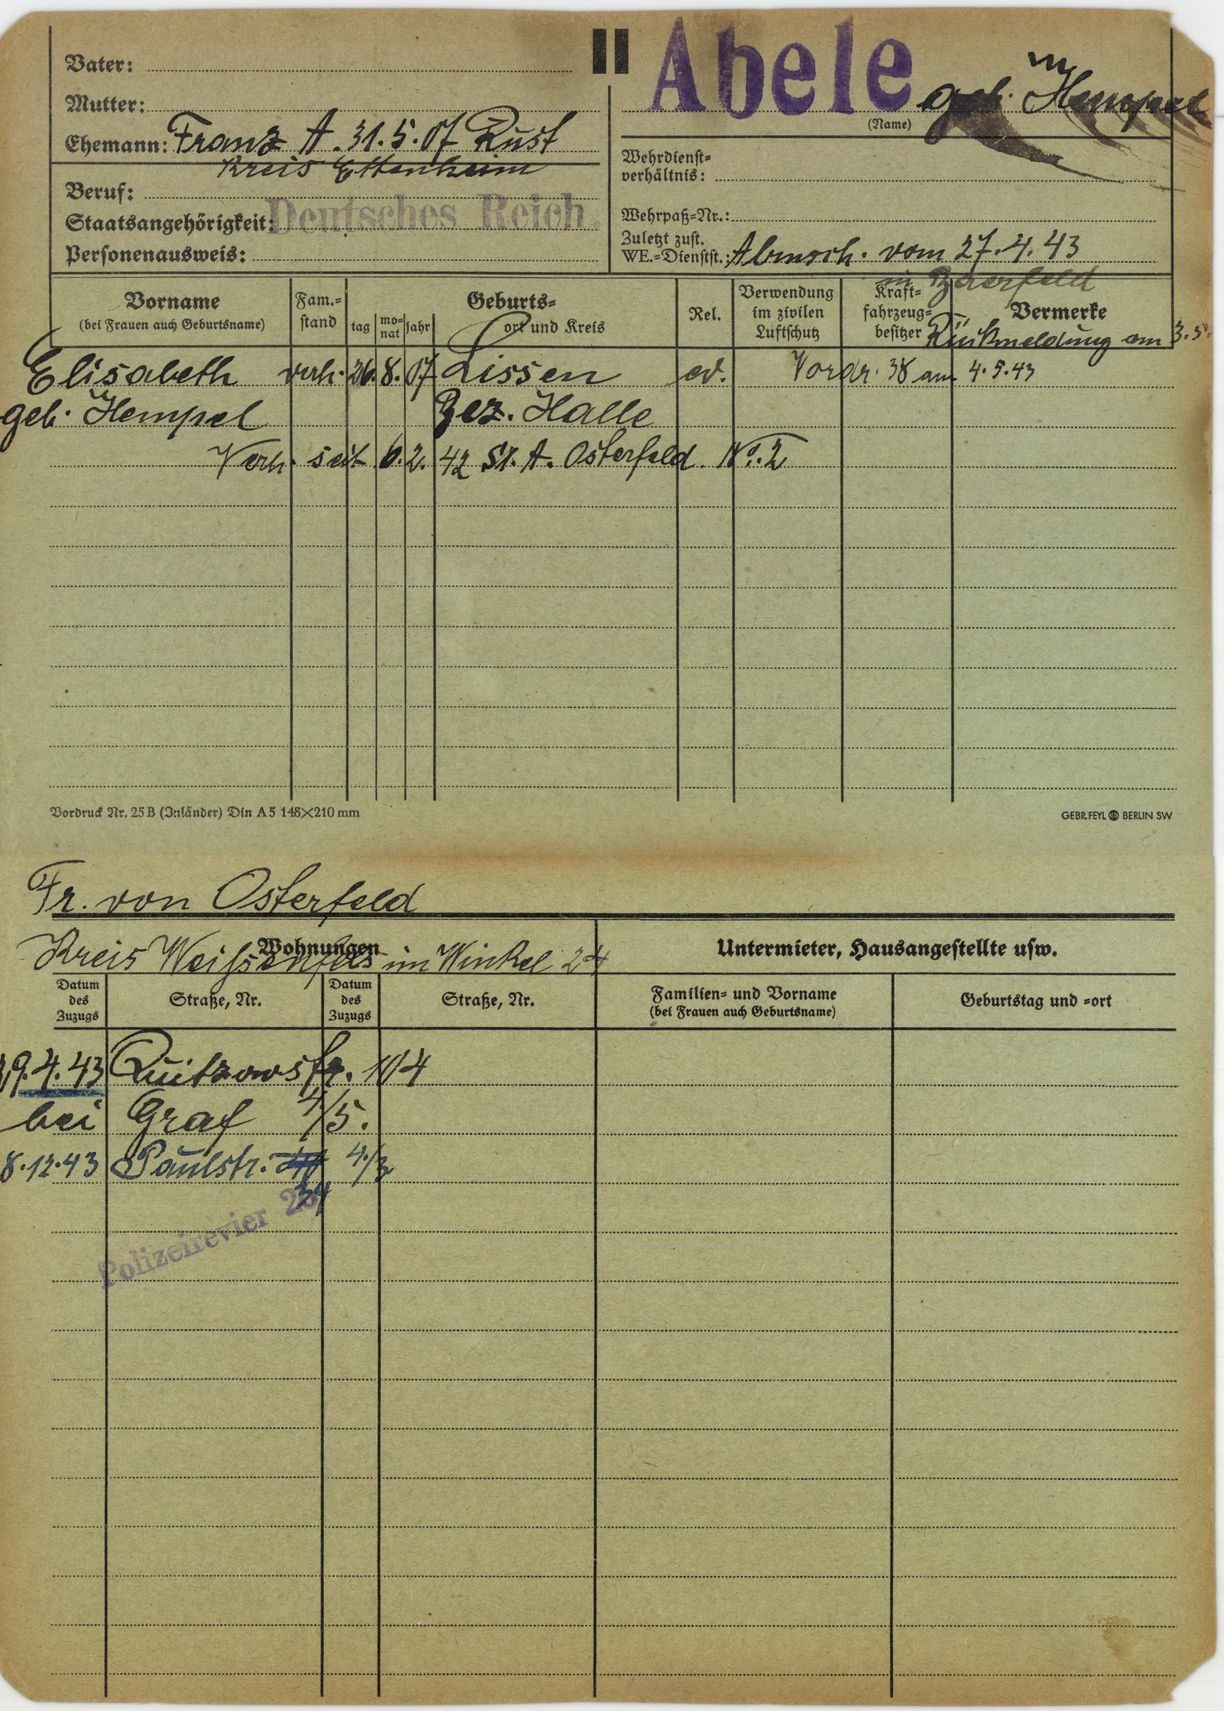
Abele geb. Hempel